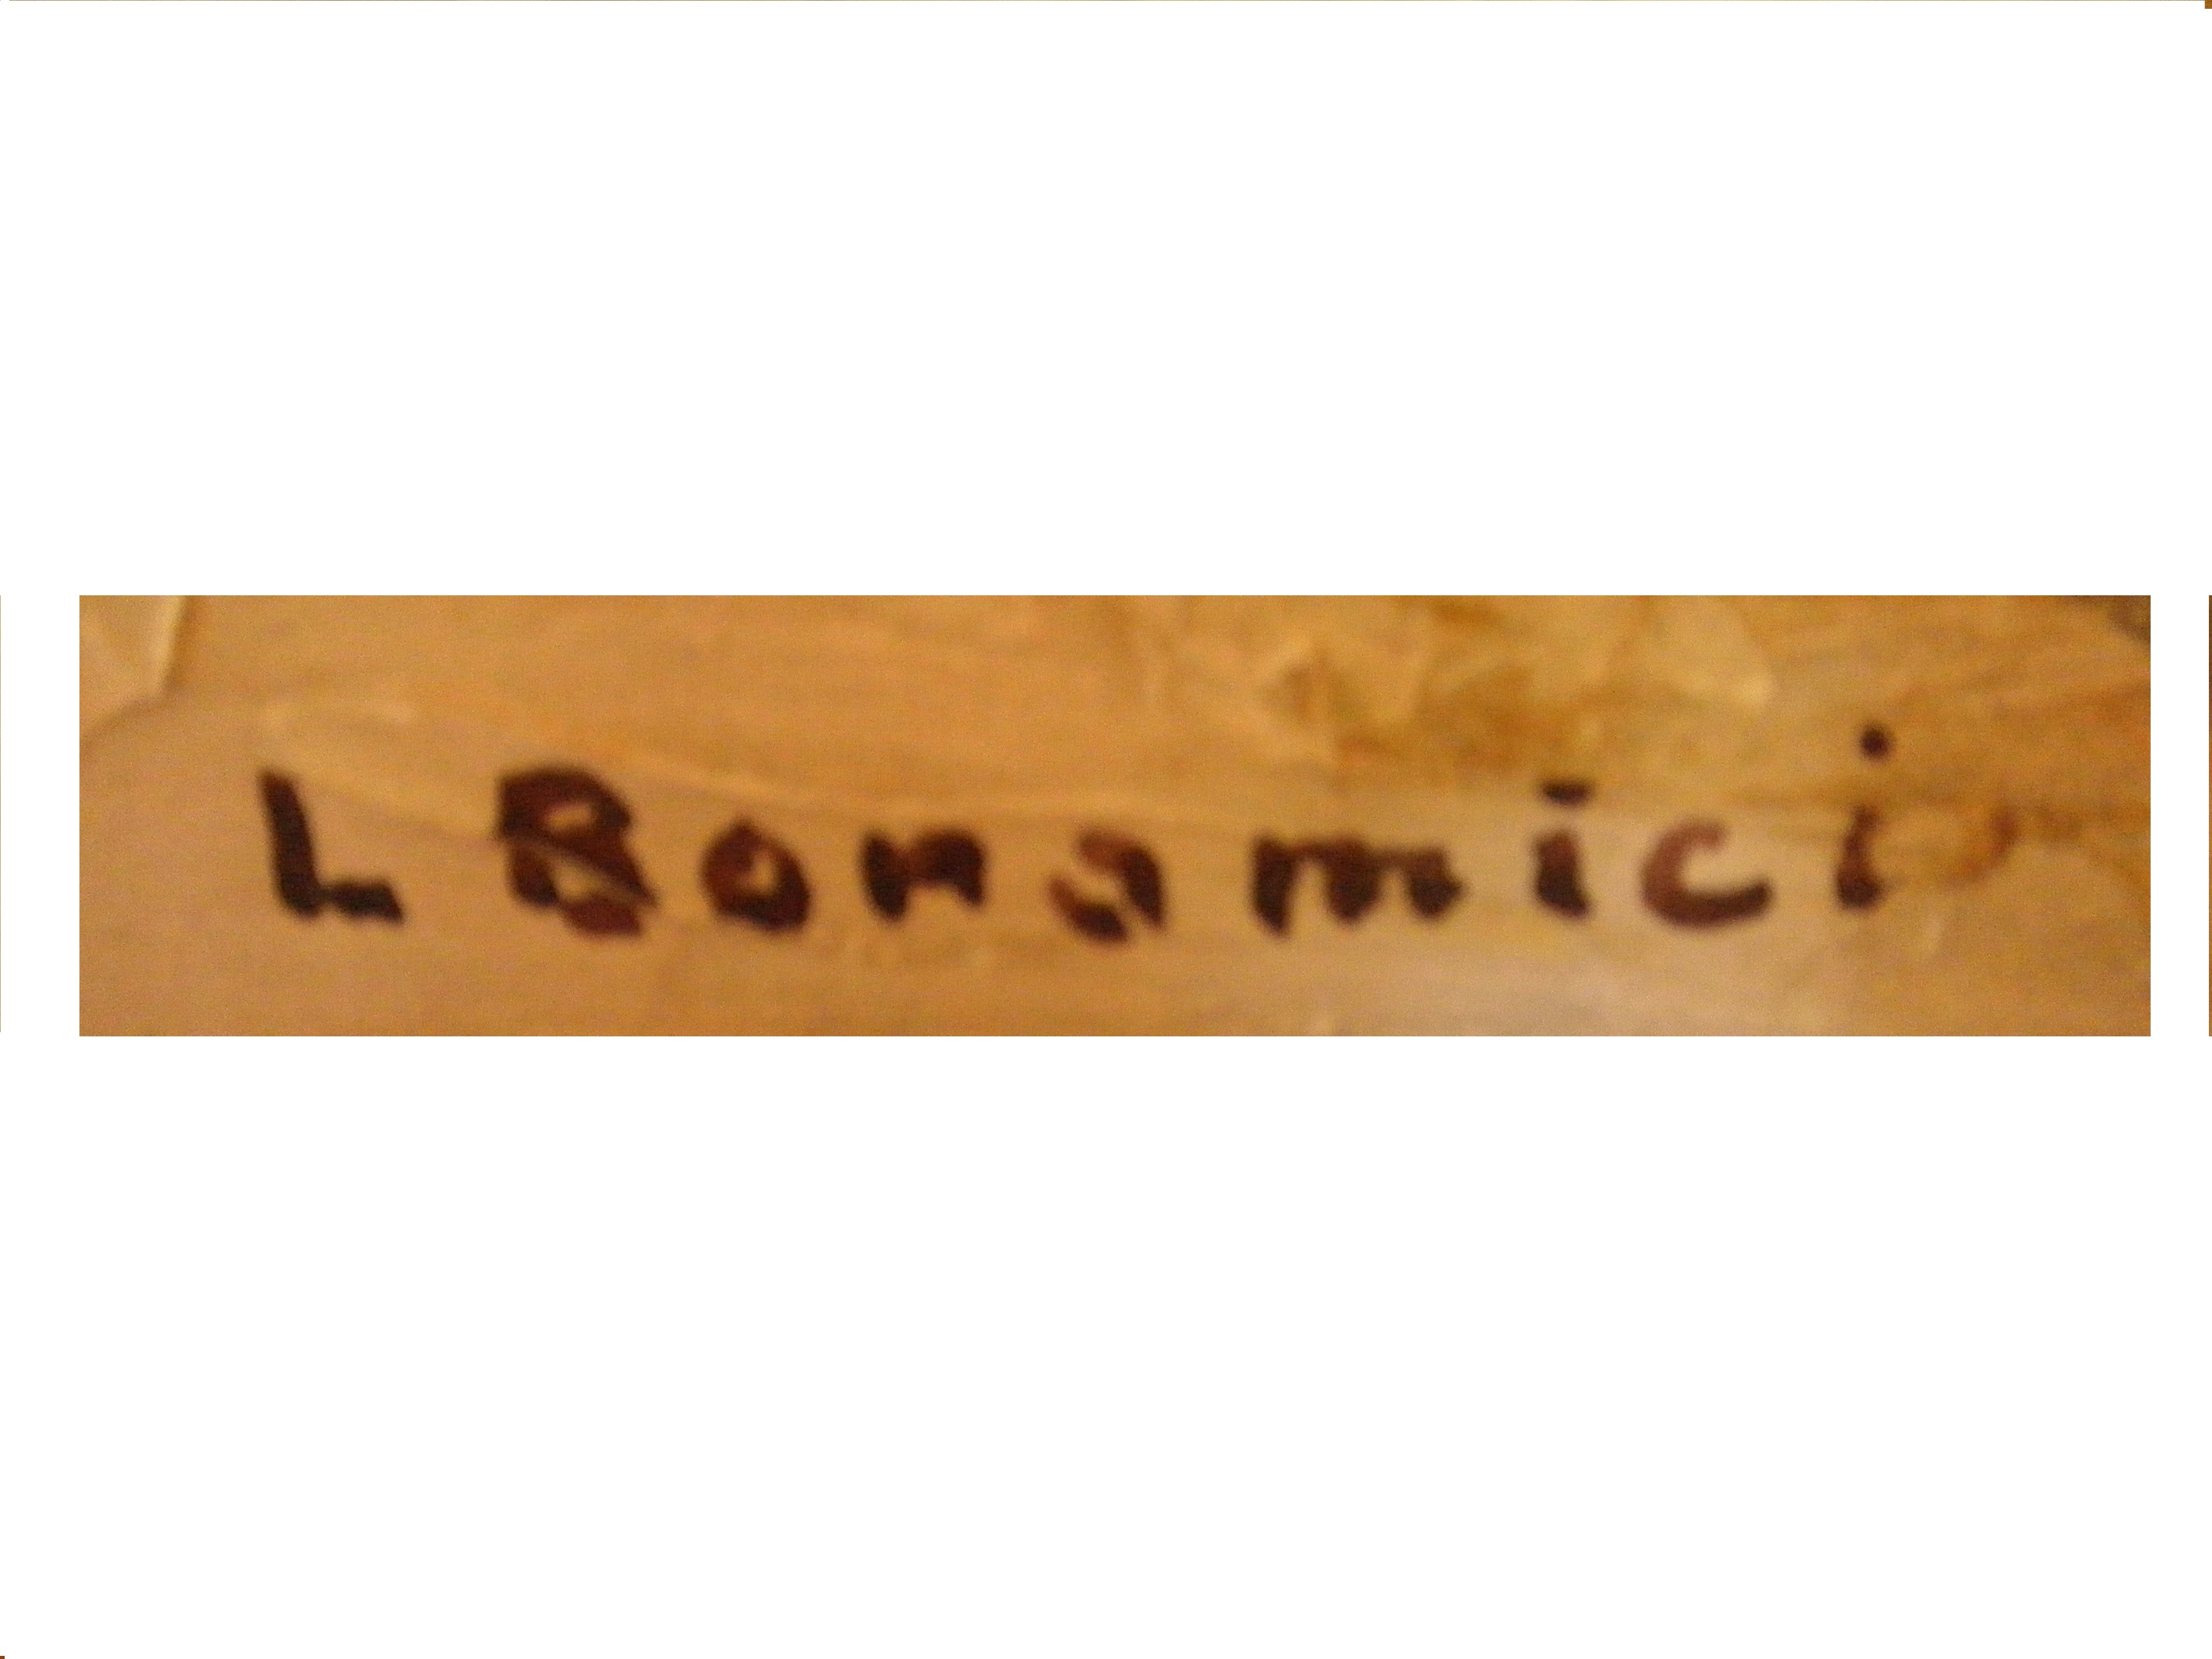
Signature of: louis bonamici